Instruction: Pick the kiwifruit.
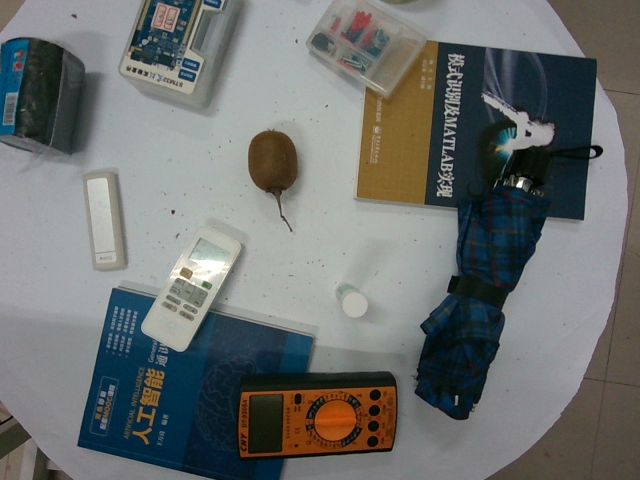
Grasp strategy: vertical